Question: What is the main concern?
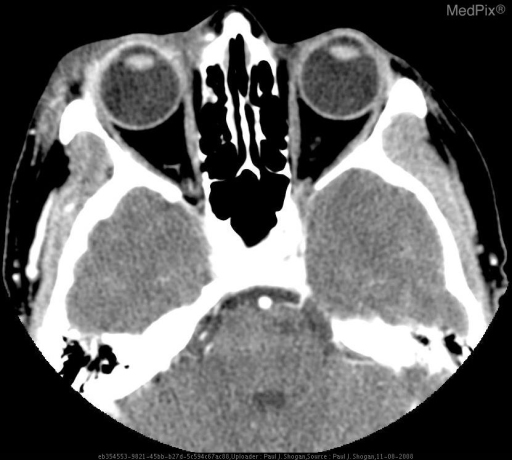
Answer: The findings suggest Contrast enhanced axial and coronal CT images reveal abnormal infiltration and thickening of the right preseptal soft tissues, extending into the right medial canthus. No postseptal extension is noted.  No peripheral enhancing fluid collections are seen.   Additionally, images demonstrate an enhancing lentiform mass along the superoposterior aspect of the right globe.. Contrast enhanced axial and coronal CT images reveal abnormal infiltration and thickening of the right preseptal soft tissues, extending into the right medial canthus. No postseptal extension is noted.  No peripheral enhancing fluid collections are seen.. The patient might have a history of 58 yo woman with orbital cellulitis preceded by open lesion inferior to right eye..